Question: How does the patient history play a role?
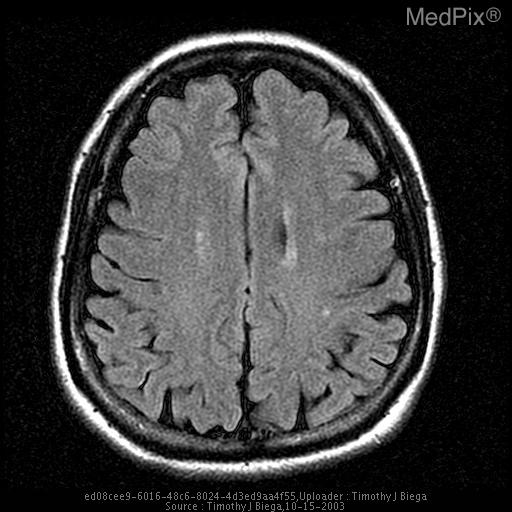
Answer: The patient's history of 58 y/o female with past medical history of diabetes and hypertension presents with 4 day history of right sided numbness and tingling. is key in understanding the case.